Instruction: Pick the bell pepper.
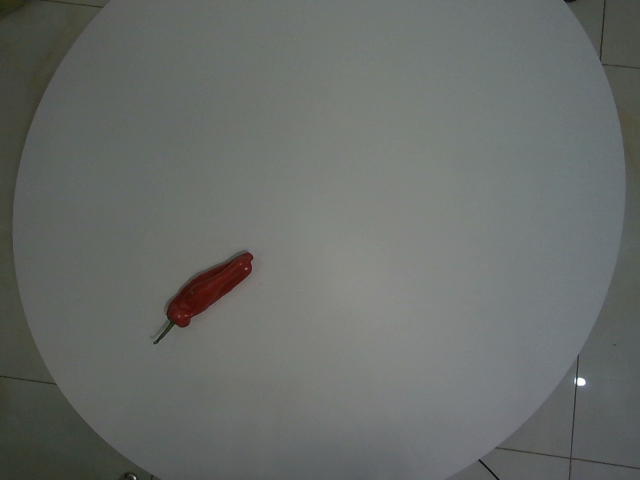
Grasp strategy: vertical